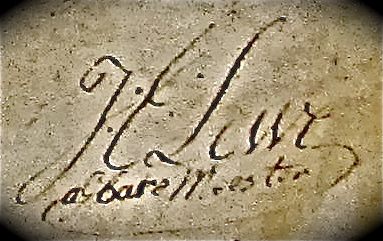
Signature of: jan evert lewe van aduard